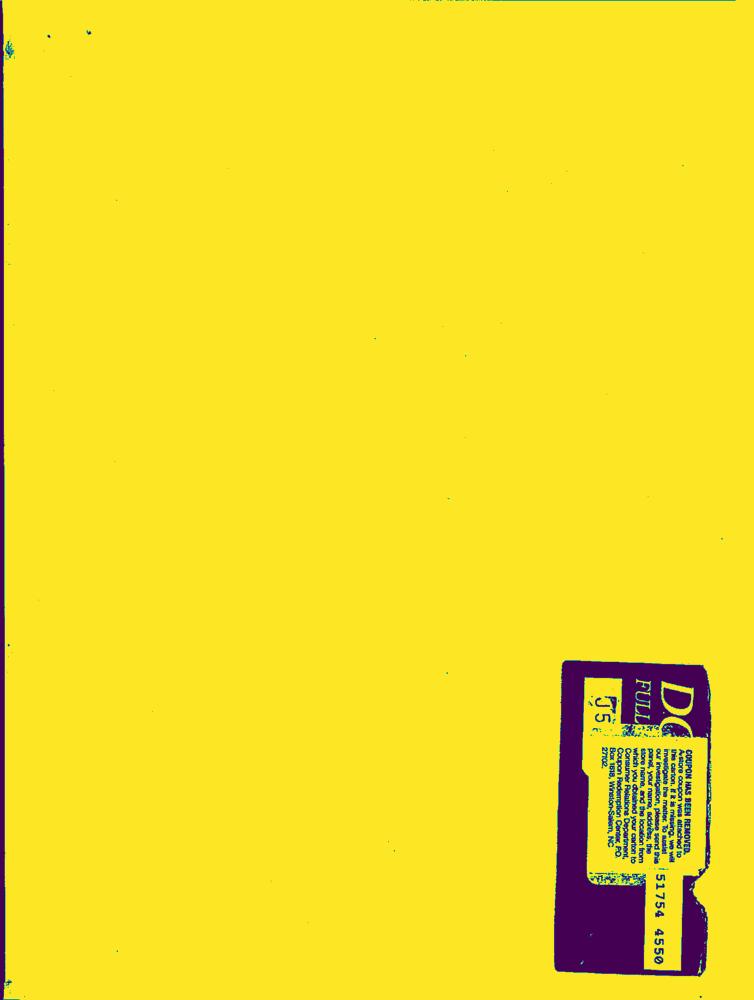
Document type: Hand-Written